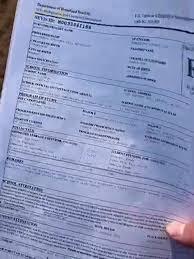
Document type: Invoice